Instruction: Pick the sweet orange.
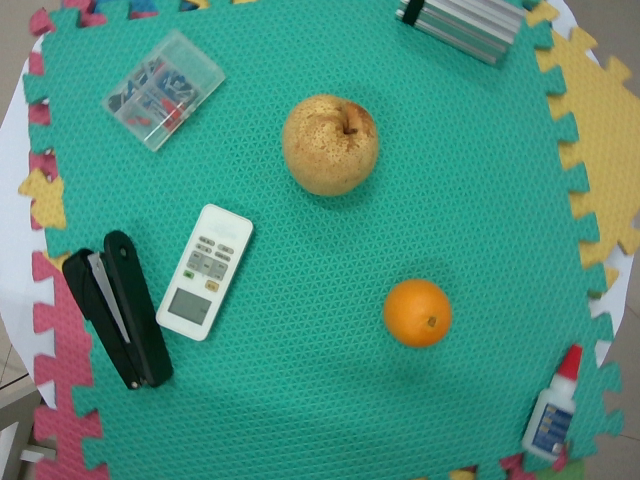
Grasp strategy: vertical